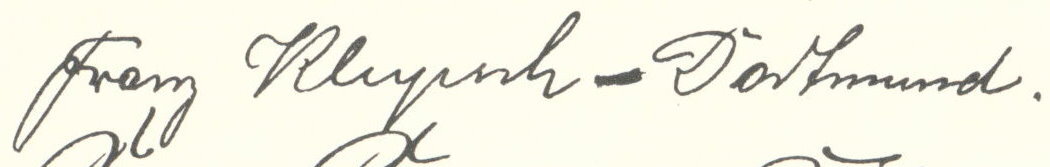
Signature of: franz klupsch